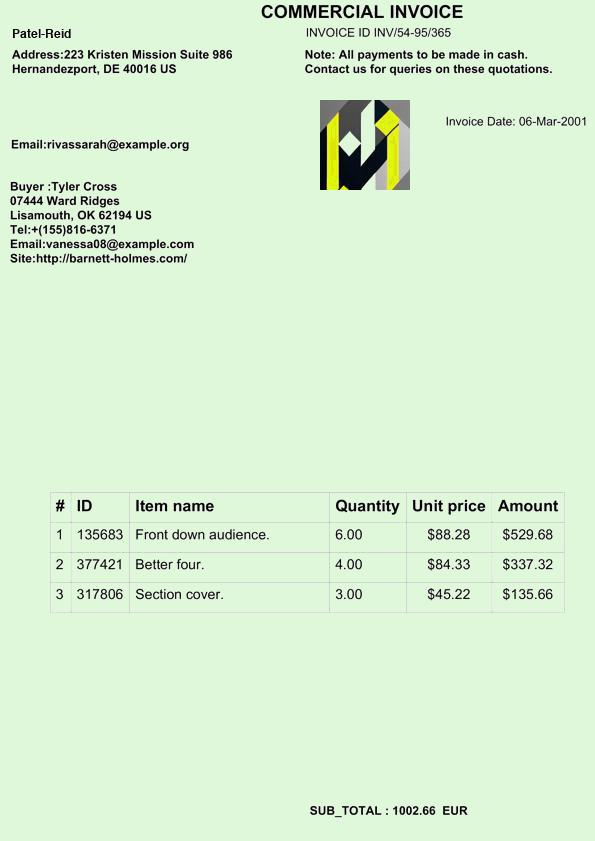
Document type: Invoice